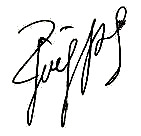
Signature of: ludmilla tourischeve